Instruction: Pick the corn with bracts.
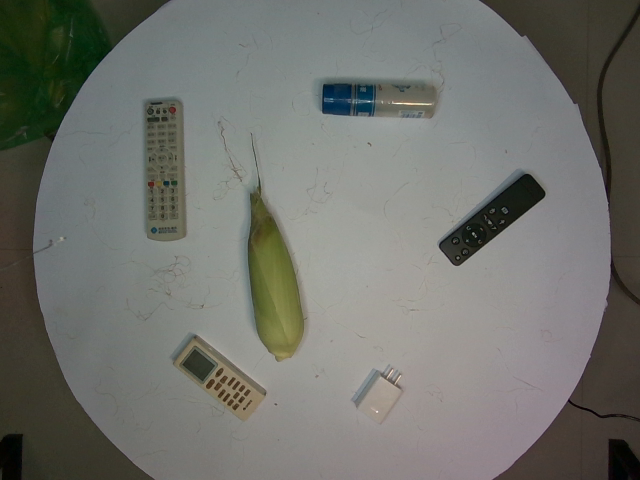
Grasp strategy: vertical